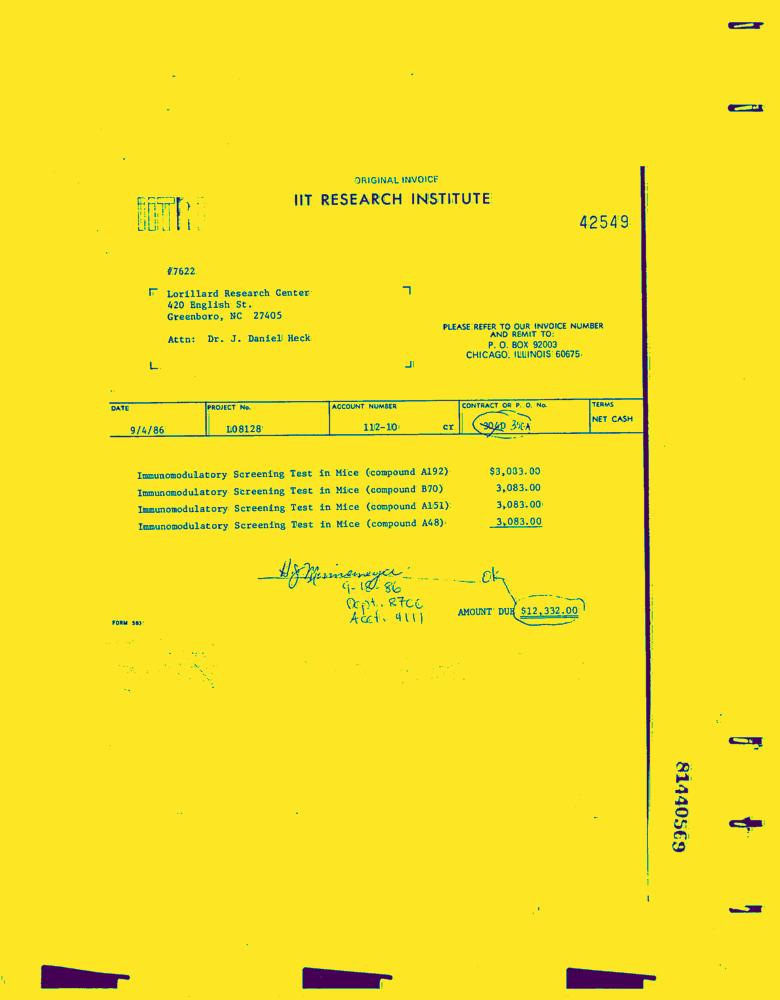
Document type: Invoice-Doc